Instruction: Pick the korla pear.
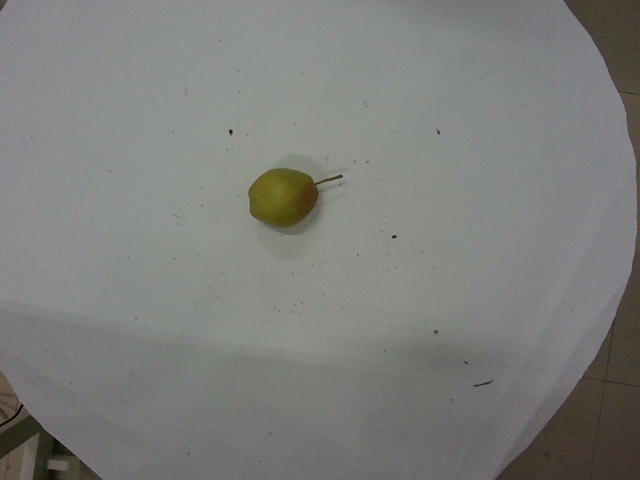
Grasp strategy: vertical